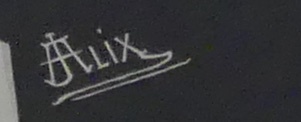
Signature of: jeanne alix